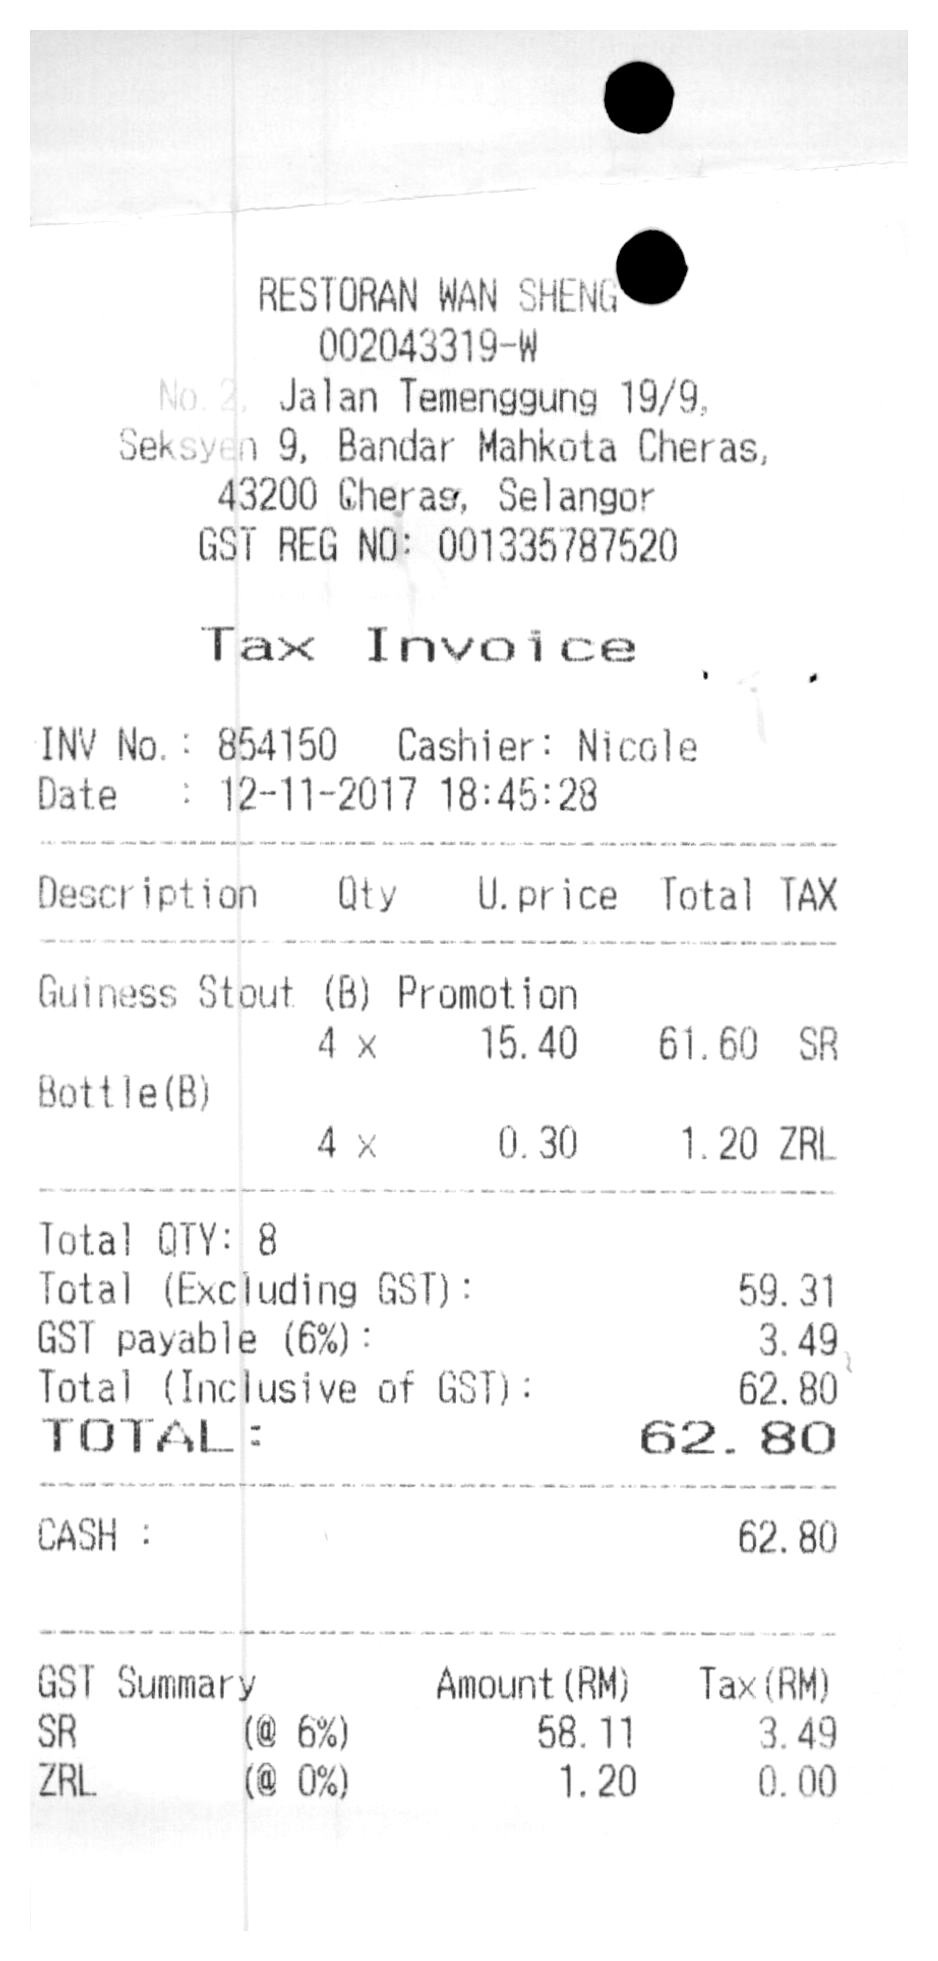
RESTORAN WAN SHENG
002043319-W
NO. 2, JALAN TEMENGGUNG 19/9,
SEKSYEN 9, BANDAR MAHKOTA CHERAS,
43200 CHERAS, SELANGOR
GST REG NO: 001335787520
TAX INVOICE
INV NO. : 854150
AMOUNT(RM)
CASHIER: NICOLE
TAX(RM)
DATE
: 12-11-2017 18:45:28
SR
(@ 6%)
DESCRIPTION
QTY
U.PRICE
TOTAL TAX
58.11
GUINESS STOUT (B) PROMOTION
BOTTLE(B)
4 X
4 X
15.40
0.30
61.60
1.20 ZRL
SR
3.49
TOTAL QTY: 8
ZRL
TOTAL (EXCLUDING GST) :
(@ 0%)
GST PAYABLE (6%) :
TOTAL (INCLUSIVE OF GST) :
1.20
TOTAL :
59.31
3.49
62.80
62.80
CASH :
62.80
GST SUMMARY
0.00